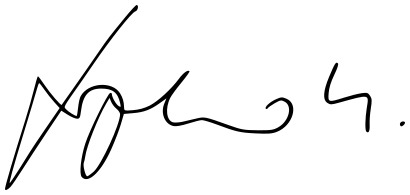
Signature of: mirek topolánek